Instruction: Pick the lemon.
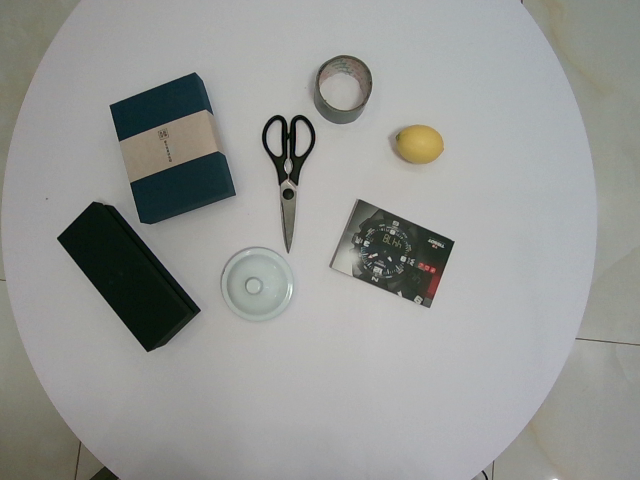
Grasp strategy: vertical